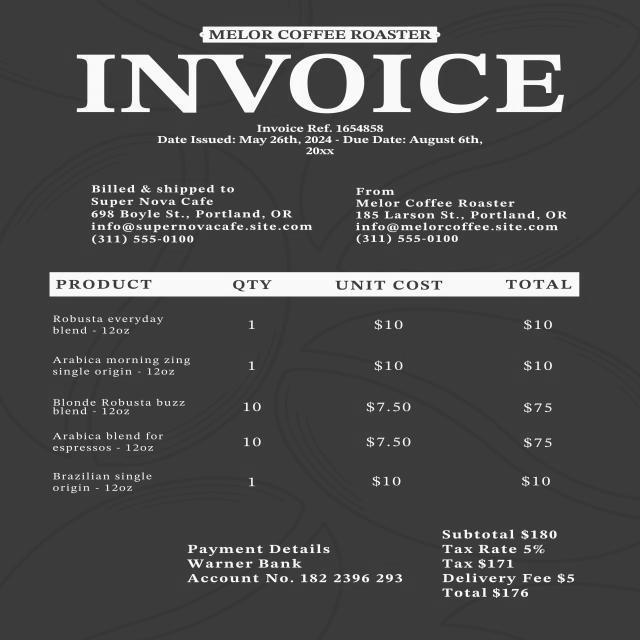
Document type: Invoice